Question: What is the main concern?
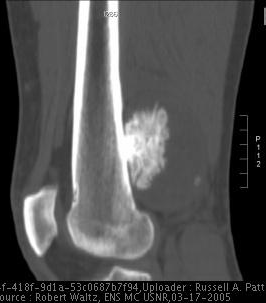
Answer: The findings suggest Radiographs:  Large mass with well defined margins emanating from posterior cortex of the distal right femur.  Radiolucent line, visible on the lateral radiograph separates tumor from cortex .

MRI:  Posterior cortical surface distal femoral diaphysis mass, 7.3cm x 6.7cm x 8.3cm, with heterogeneous signal intensity.  On T1-weighted MR image shows a heterogenously low signal intensity mass signal. T2-weighted MR image shows a well-defined parosteal mass juxtaposed to the cortex with heterogenous high signal intensity mass posterior to it.  T2 post gadolinium study shows low signal intensity in posterior mass correlating with high signal intensity region on T2 image consistent with necrosis.  Ossification center at base of mass adjacent to cortical bone.  No popliteal vessel invasion, no adjacent soft tissue invasion.  No femoral distant metastasis.. Reformatted sagittal CT with bone windows shows a posterior cortical surface distal femoral diaphysis mass, 7.3cm x 6.7cm x 8.3cm.. The patient might have a history of 24 y/o male with right posterior knee mass.